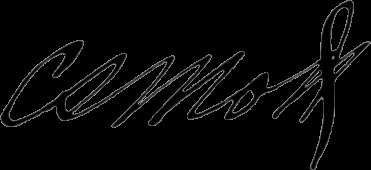
Signature of: charles stewart mott